Question: What is the main concern?
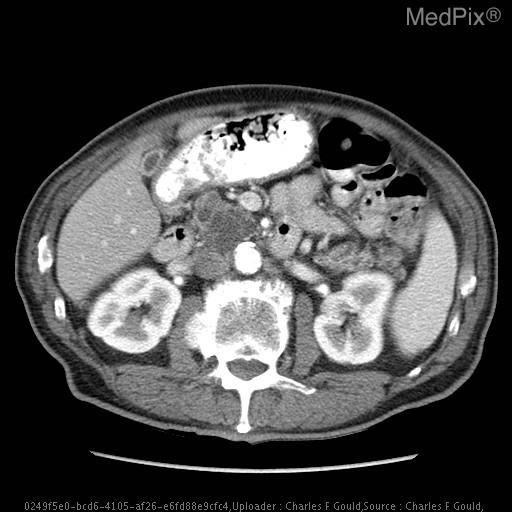
Answer: The findings suggest Lobulated multicystic lesion which involves the pancreatic head and uncinate process, predominantly.  The main pancreatic duct is dilated to 10mm and there is also branch duct involvement within the pancreatic body.  No mural nodules or solid masses are identified.. Lobulated multicystic lesion which involves the pancreatic head and uncinate process, predominantly.  The main pancreatic duct is dilated to 10mm and there is branch duct involvement within the pancreatic body.  No mural nodules or solid masses are identified.. The patient might have a history of 79 y/o white male, preoperative evaluation pending CABG.  History of hypertension, hyperlipidemia and diabetes.  Recent 50 lb weight loss..